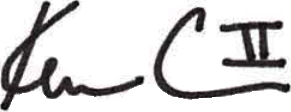
Signature of: ken cuccinelli